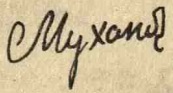
Signature of: q21109187